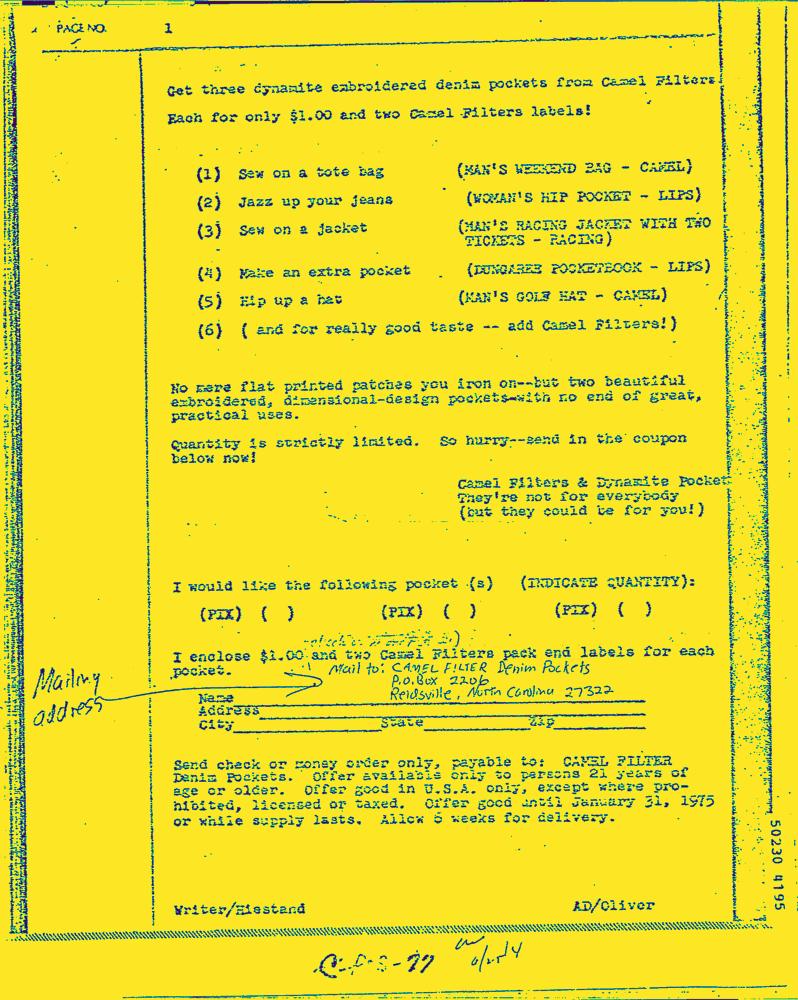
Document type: AD